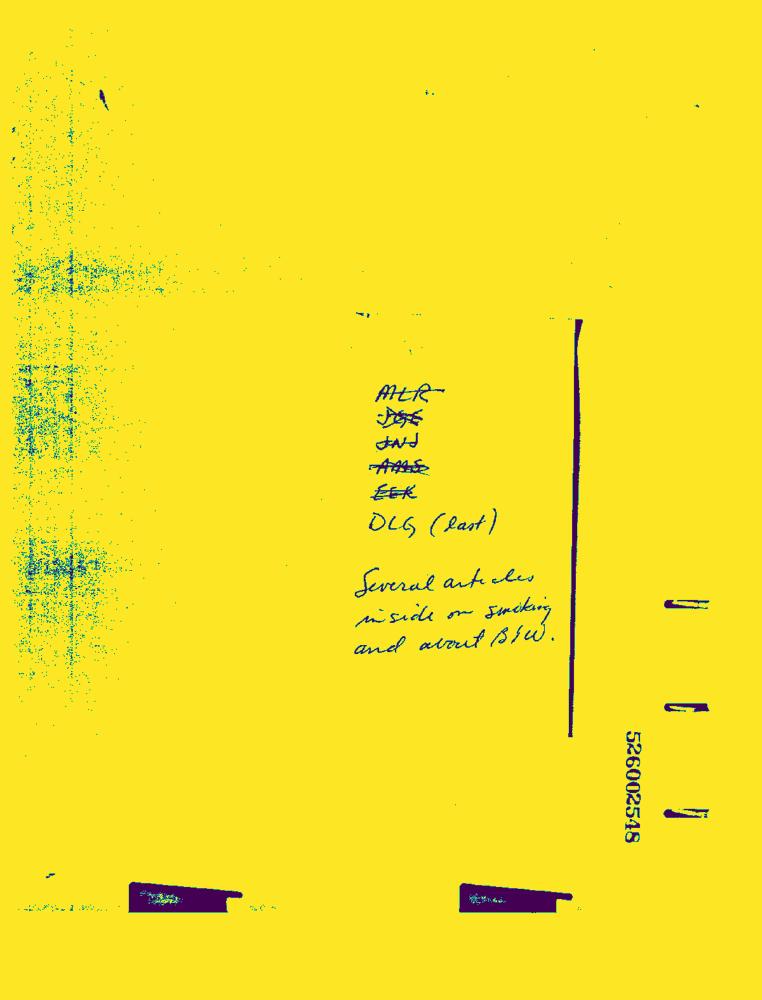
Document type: News-Article